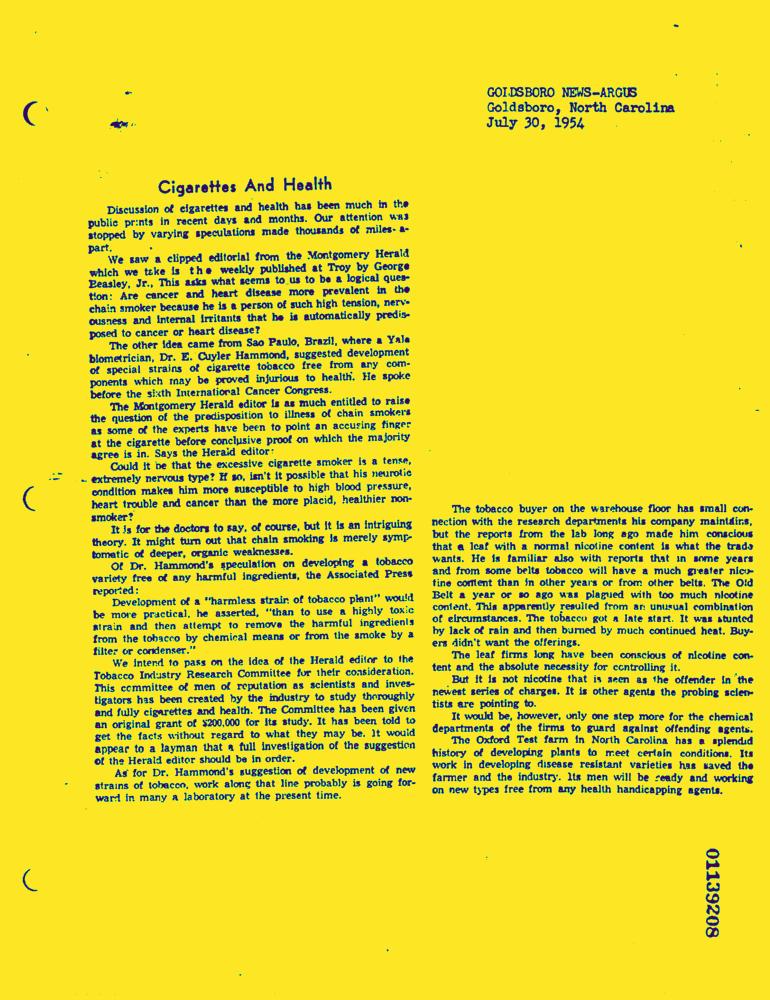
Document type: News-Article